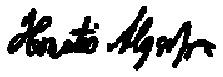
Signature of: horatio alger